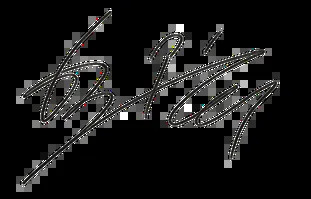
Signature of: han so hee